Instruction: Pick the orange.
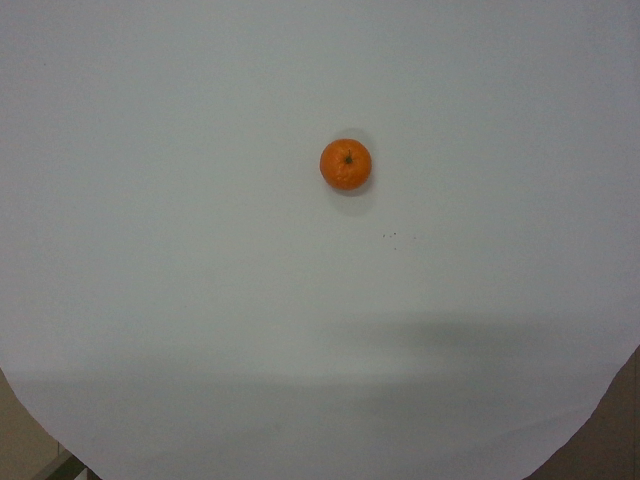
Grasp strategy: vertical